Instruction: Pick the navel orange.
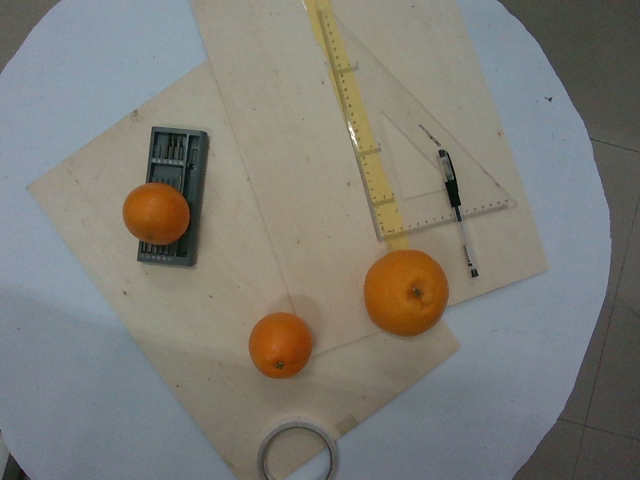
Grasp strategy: vertical